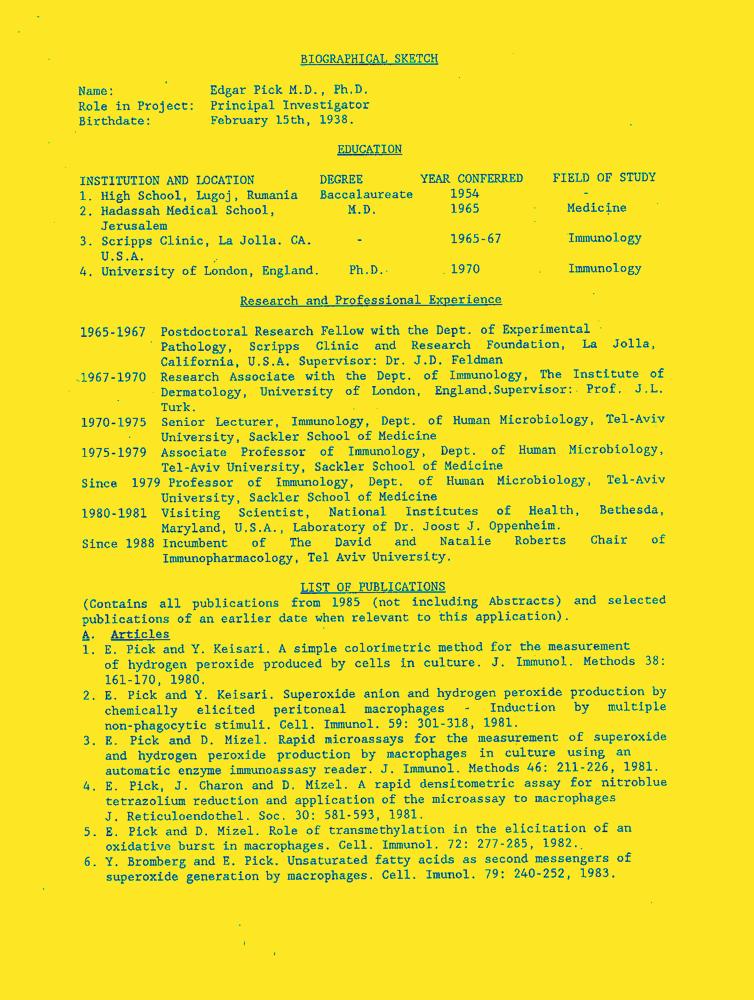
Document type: Resume-Doc